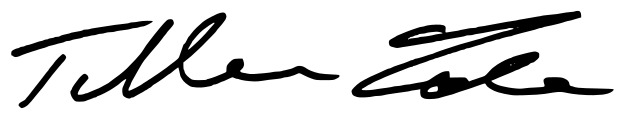
Signature of: edward teller